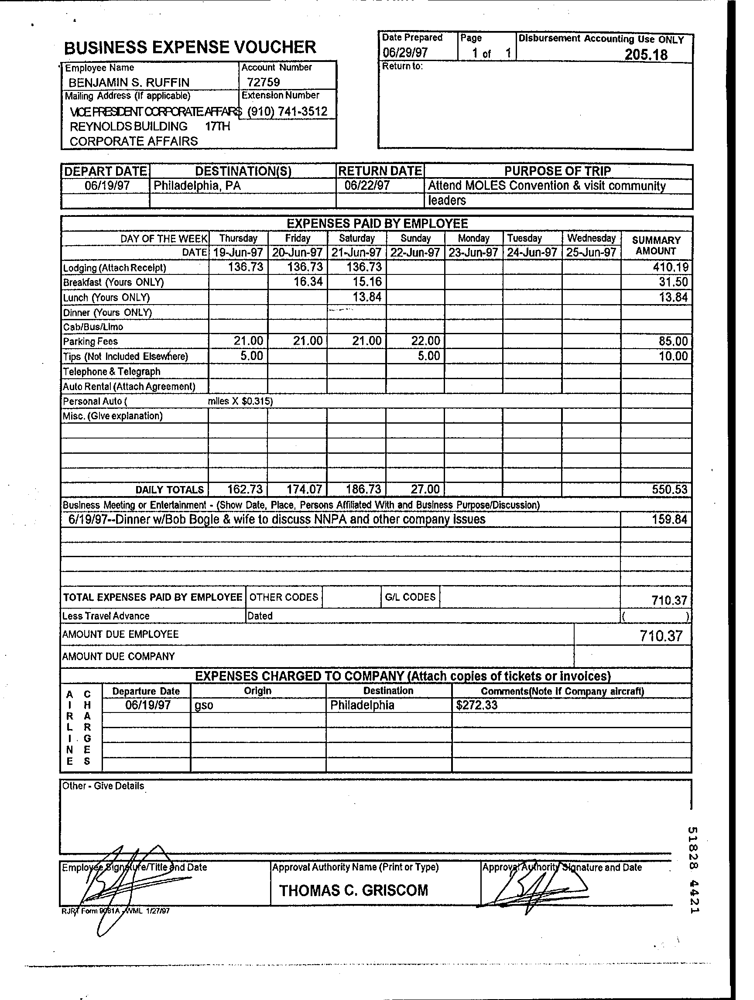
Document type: Invoice